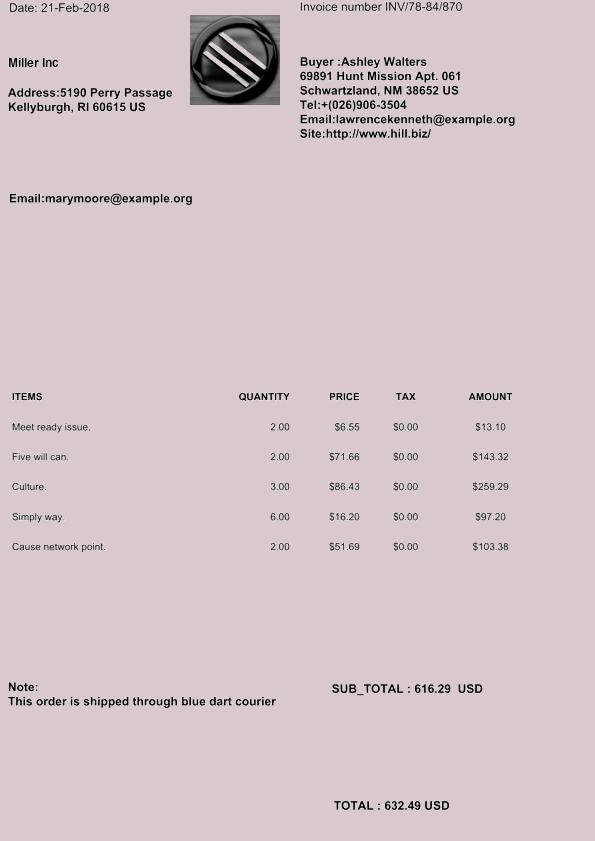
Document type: Invoice